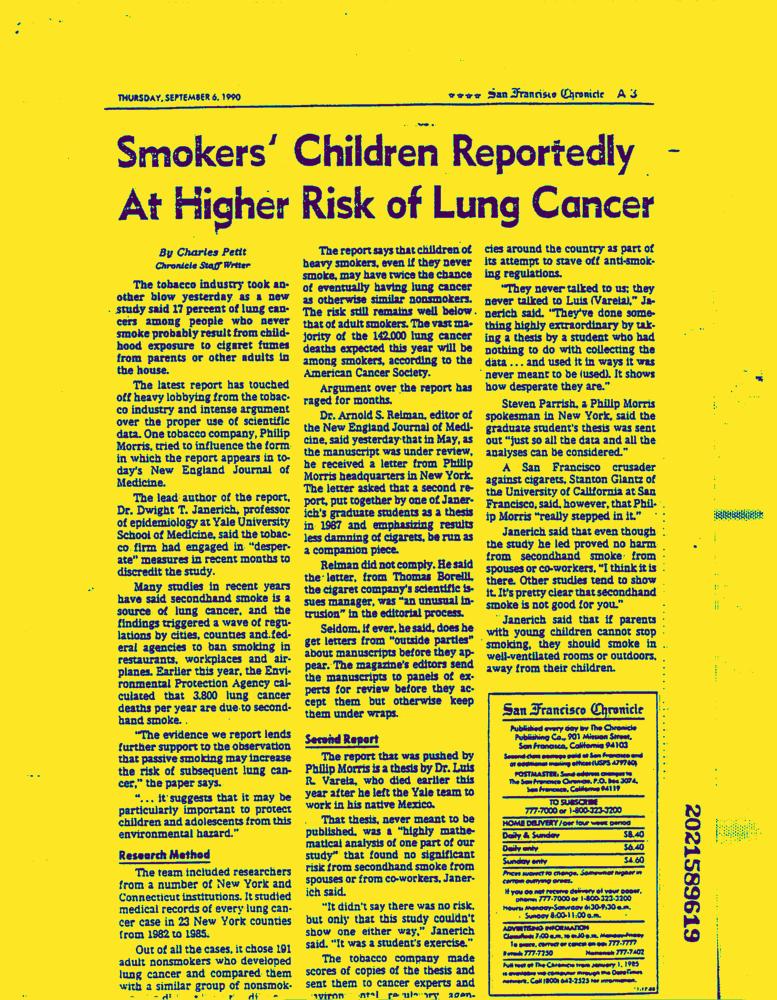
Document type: News-Article